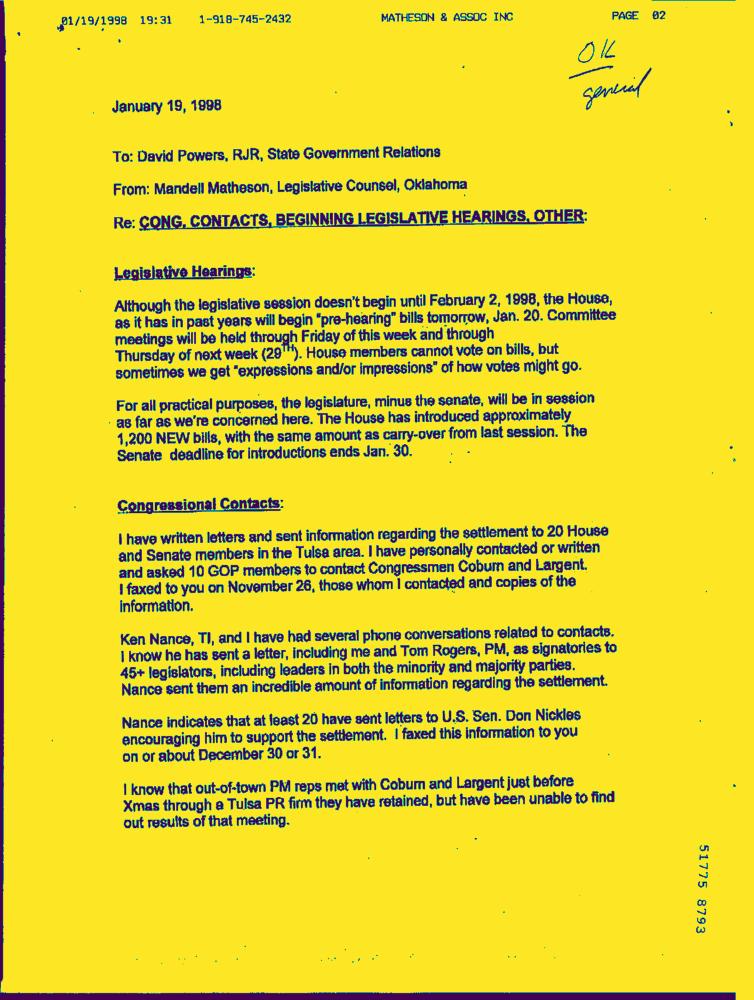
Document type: Letter-Doc